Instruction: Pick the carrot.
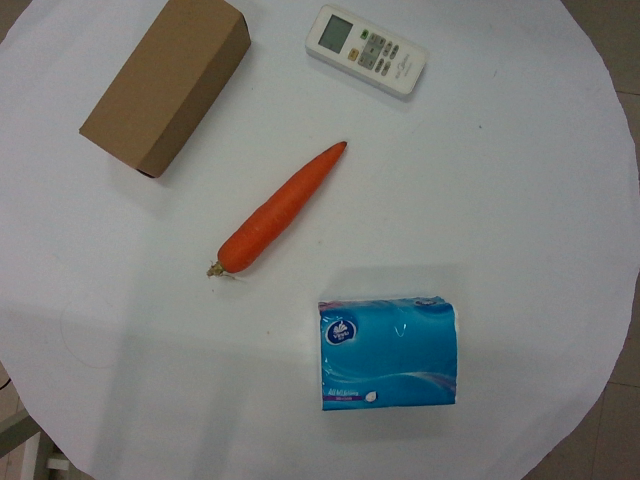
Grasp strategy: vertical